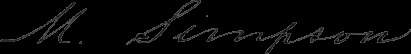
Signature of: matthew simpson